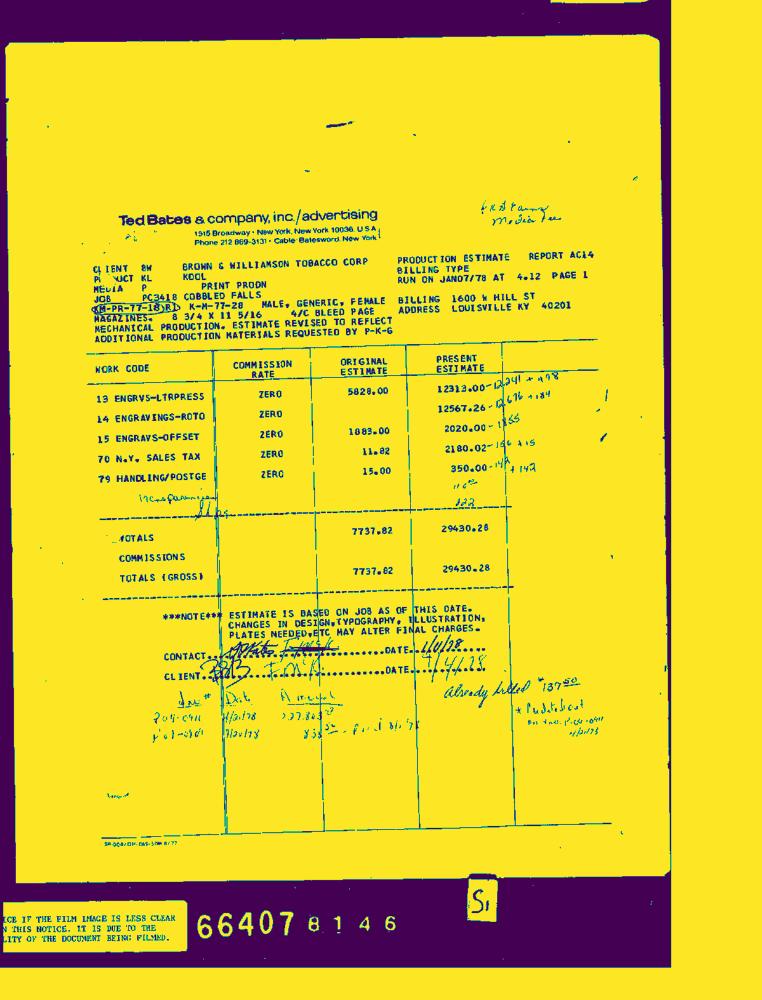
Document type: Invoice-Doc